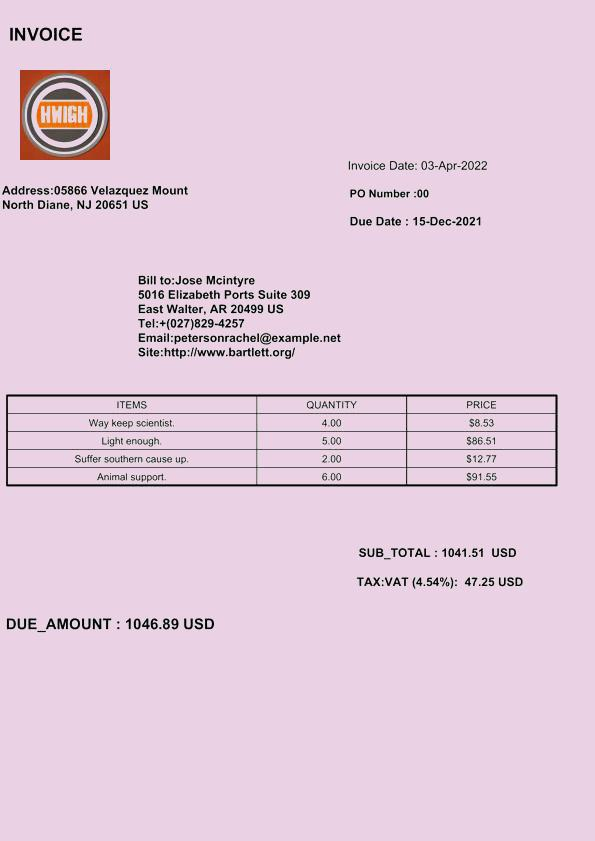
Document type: Invoice